Question: What tax district, tax-rate area, or tax area code is specified in the document?
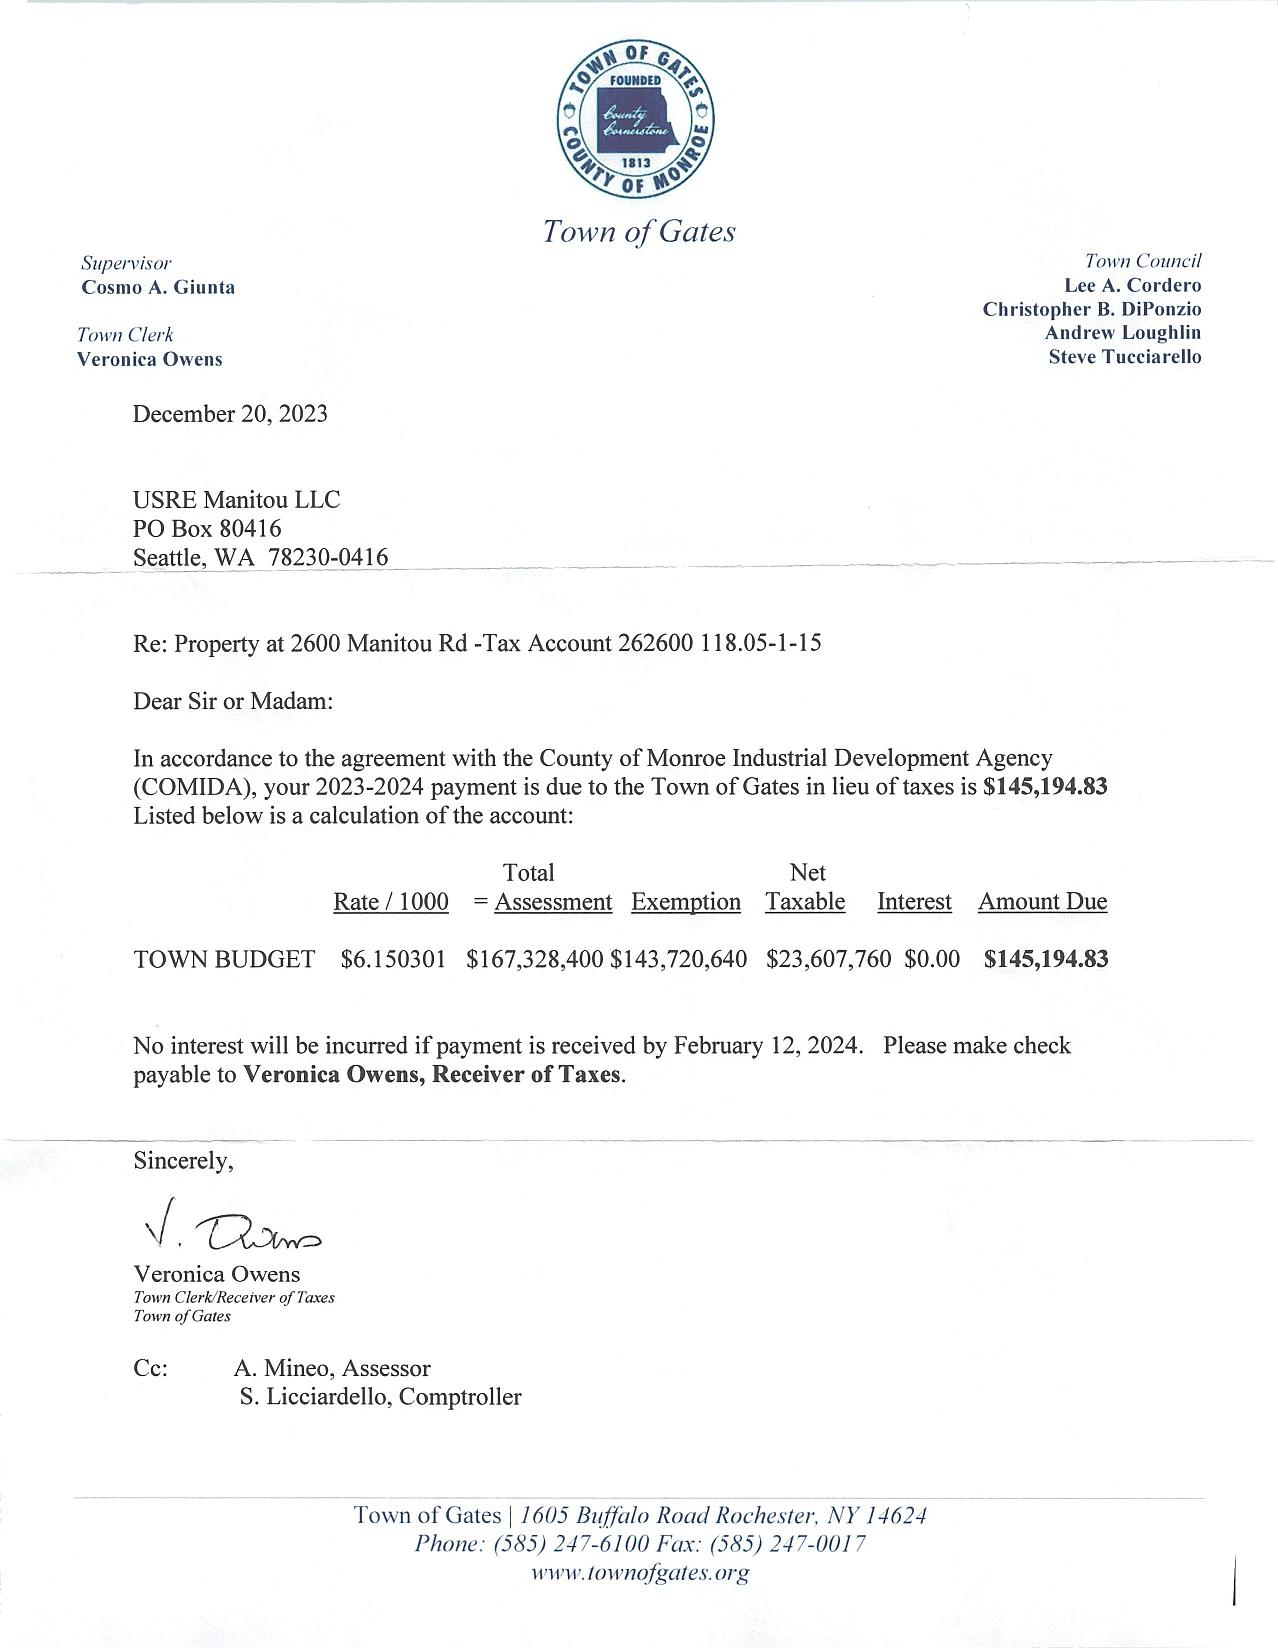
Answer: "TOWN BUDGET"